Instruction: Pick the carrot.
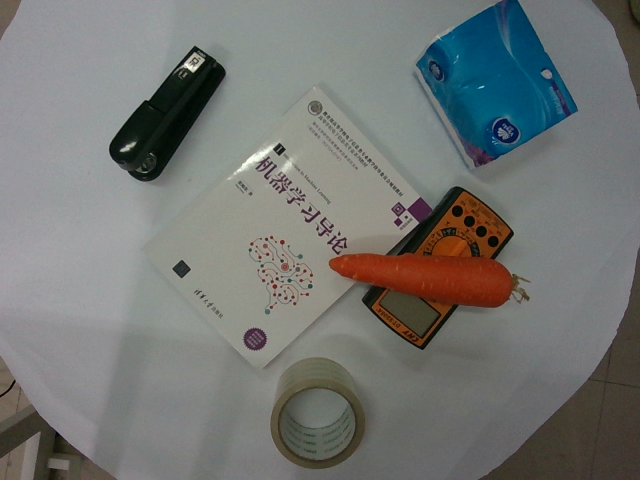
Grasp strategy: vertical